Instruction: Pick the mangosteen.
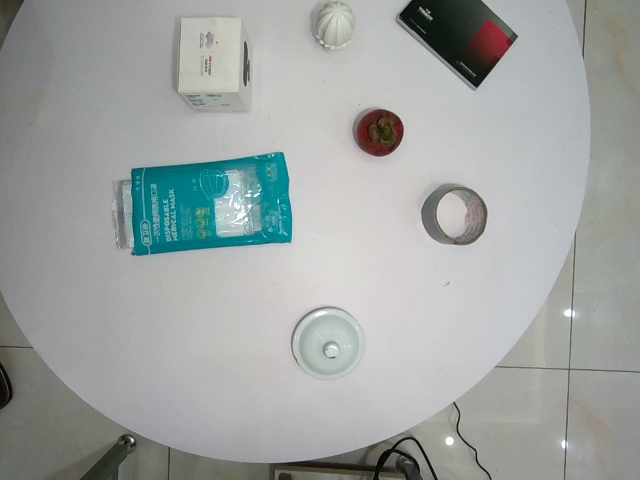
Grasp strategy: vertical